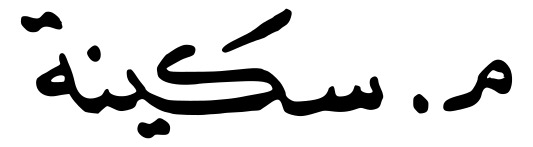
Signature of: mḥfūẓ skīnẗ